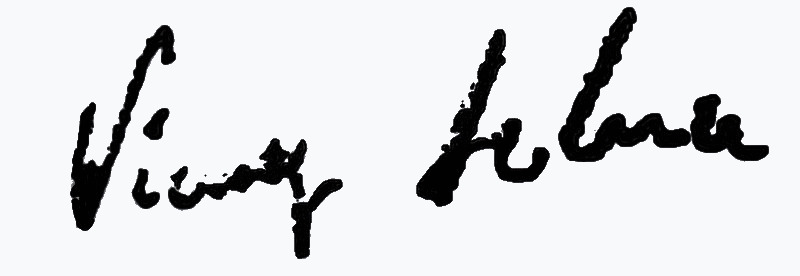
Signature of: vincenzo de luca